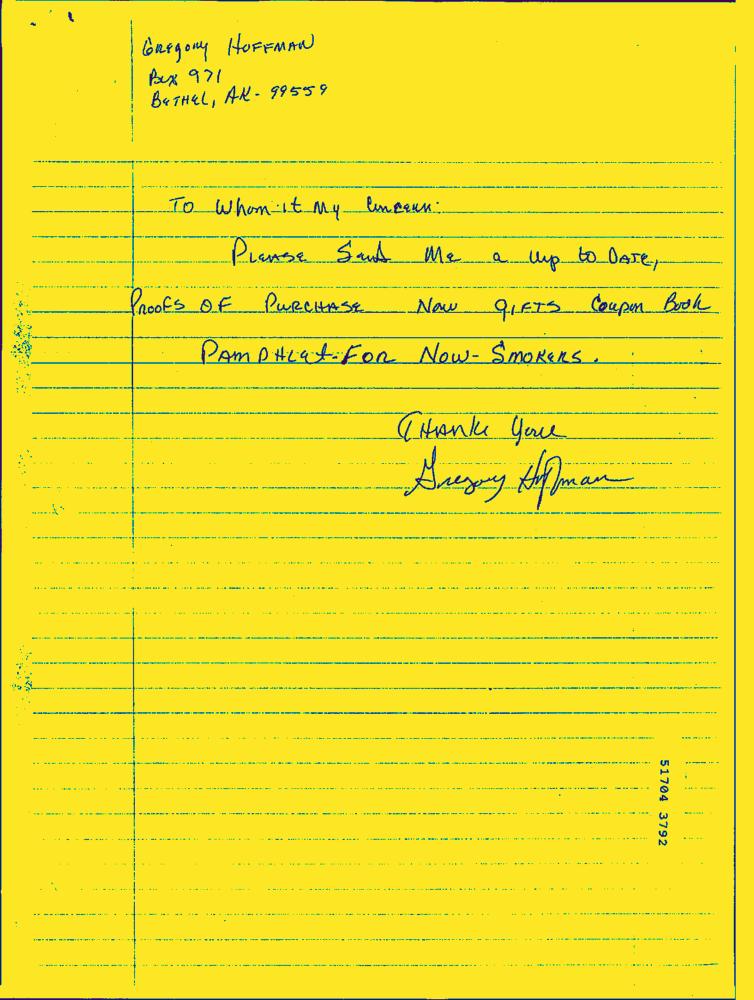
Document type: Hand-Written